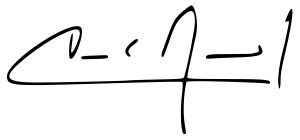
Signature of: carlos mesa